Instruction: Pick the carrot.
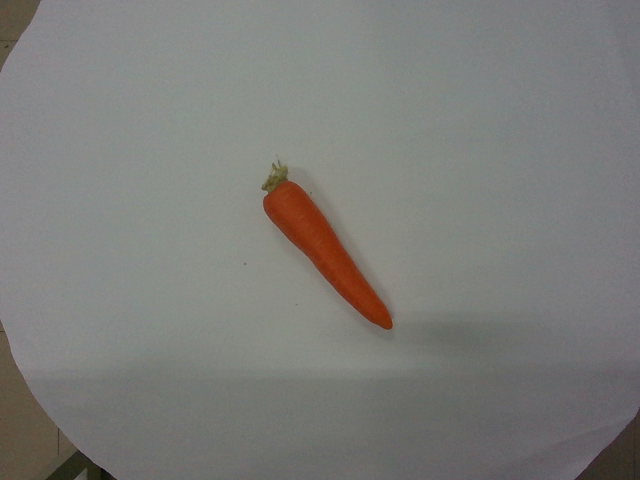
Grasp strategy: vertical